Question: Explain the disease:
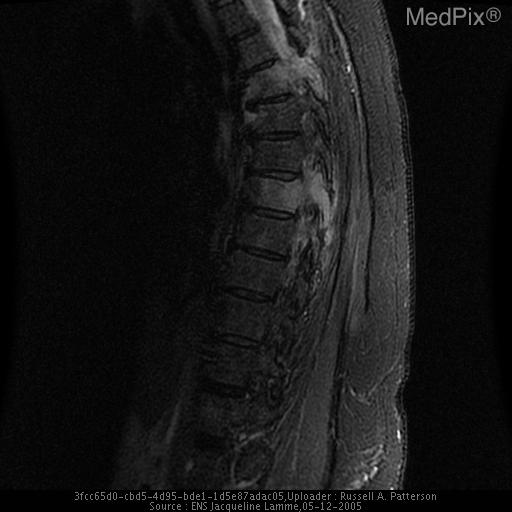
Answer: The disease is discussed as: In 2004, approximately 217,440 women were diagnosed with breast cancer and approximately 40,580 died from it.  Breast cancer is the leading cause of death in women in the U.S. ages 45-55.  Inflammatory breast cancer is rare, consisting of 1-5% of invasive breast cancers.  It is rapidly progressive and the most lethal form of locally advanced breast cancer.  It is characterized by early metastatic spread.  In fact, up to 1/3 of patients have distant metastases at the time of diagnosis.  While biopsy tends to show characteristic dermal lymphatic invasion by tumor cells, which create tumor emboli that facilitate in the early metastatic spread, diagnosis is basically clinical.  The hallmark of inflammatory breast cancer is the classic peau d’orange skin changes.  The classic definition is “diffuse brawny induration of the skin of the breast with an erysipeloid edge, usually without underlying palpable mass.”1  Patients are frequently misdiagnosed with acute mastitis or a breast abscess, especially if lactating, when they first present.  While mammogram is recommended for all patients with breast cancer, in these patients CT and MRI are performed to look for distant metastases to differentiate between stage III and stage IV cancers.